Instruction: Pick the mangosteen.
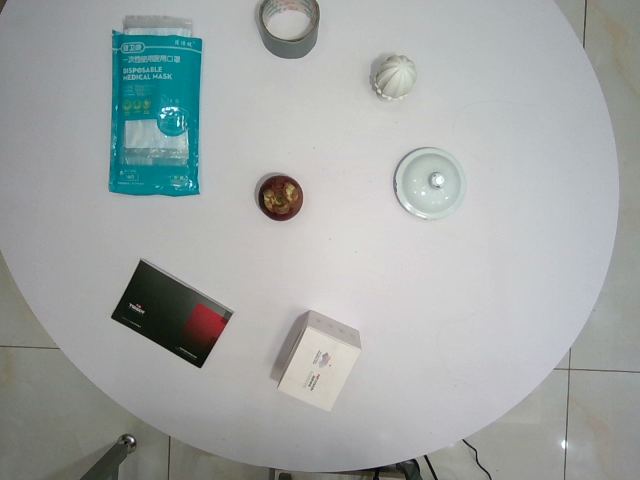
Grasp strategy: vertical